Question: What was observed in the imaging?
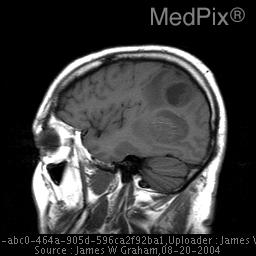
Answer: The imaging shows CT: Low attenuation focus in the post left parietal lobe, with surrounding vasogenic edema. Second lesion in the left temporal lobe, with irregular central high attenuation consistent with hemorrhage. There is not a clear connection between the two discrete lesions. The cerebral sulci and left lateral ventricle are effaced, and there is mild midline shift.

MR: Left posterior parietal and left temporal lesions with peripheral enhancement, and surrounding vasogenic edema. The temporal lesion has very low central signal on T2 weighted images. Mass effect as seen on CT. MR: Left posterior parietal and left temporal lesions with peripheral enhancement, and surrounding vasogenic edema. The temporal lesion has very low central signal on T2 weighted images. Mass effect as seen on CT..